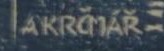
Signature of: alois krčmář